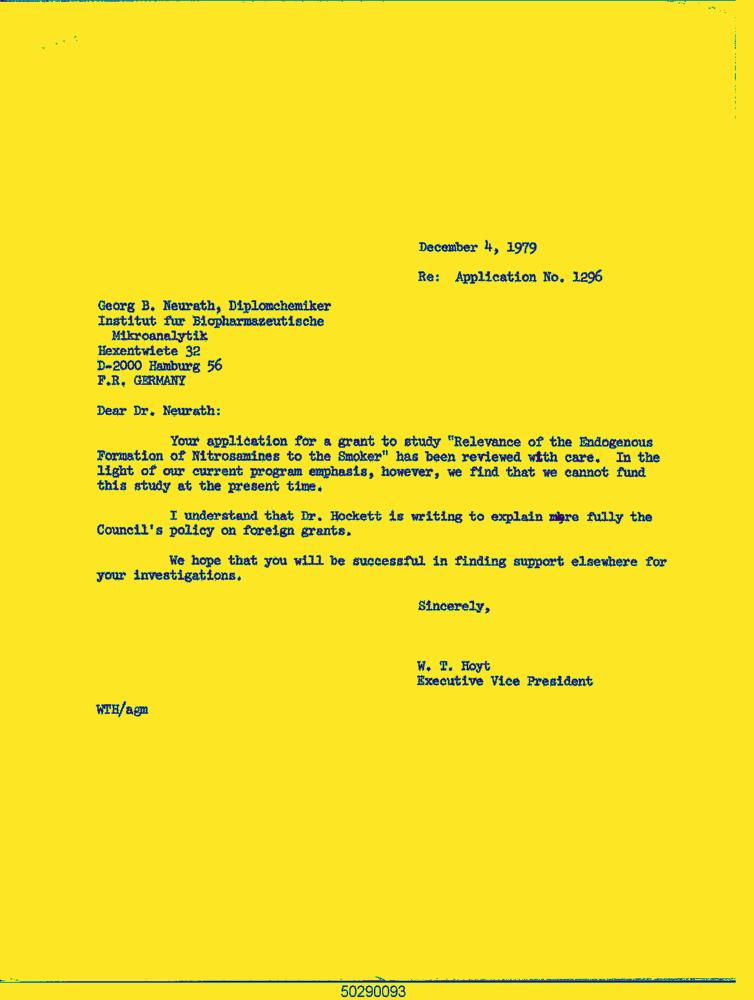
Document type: Letter-Doc